Question: What is the mailing or notice date provided in the document?
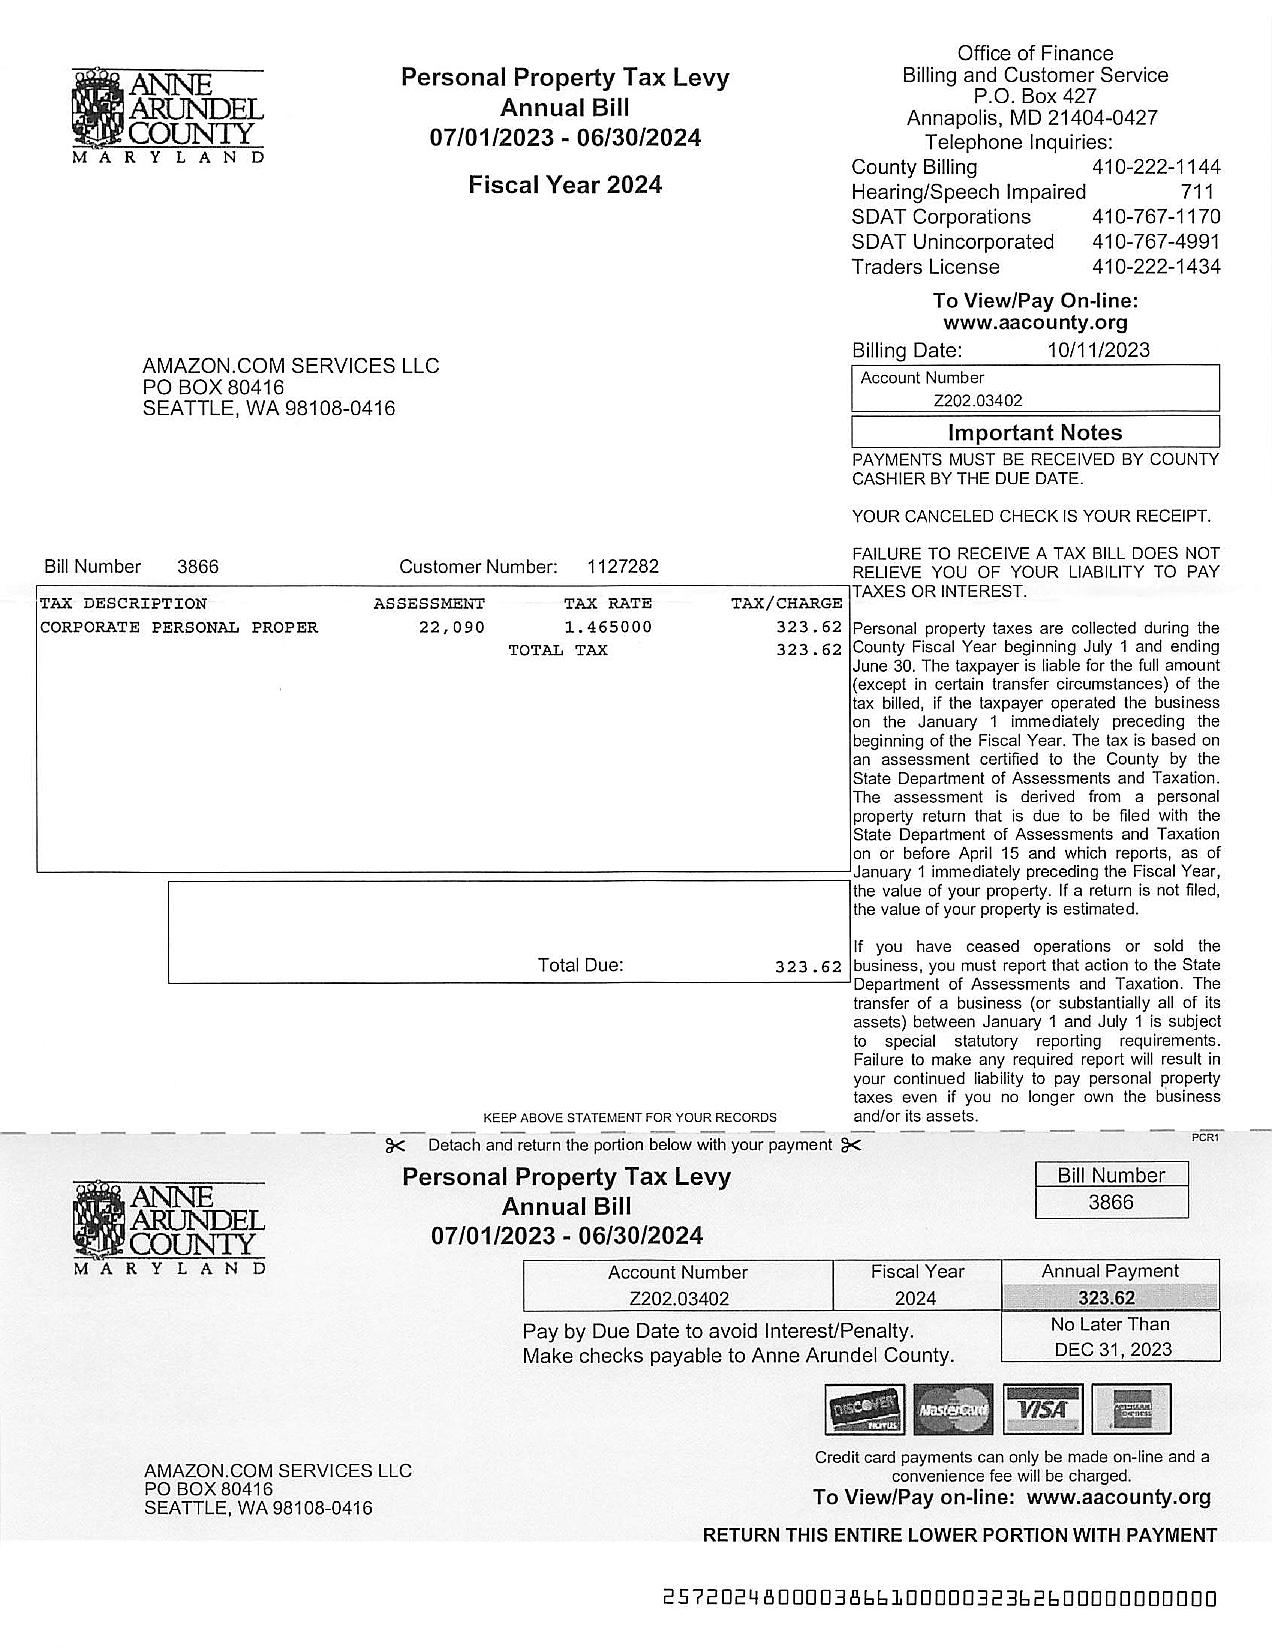
Answer: "10/11/23"